Question: What is the suspected problem?
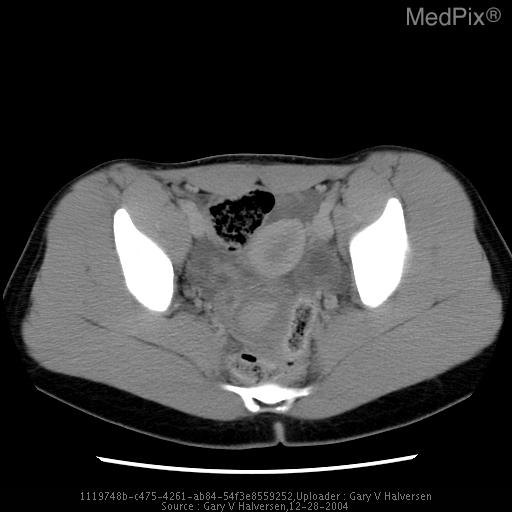
Answer: The findings suggest CT: Large heterogeneous pelvic mass displacing the uterus anteriorly.

US: Enlarged right ovary with central cystic component.  Absent blood flow.. pelvis. The patient might have a history of 24 hours of pelvic, RLQ pain..